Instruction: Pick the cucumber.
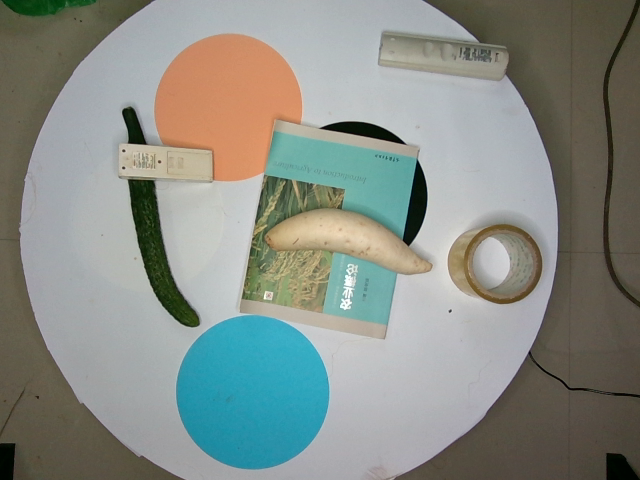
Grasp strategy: vertical